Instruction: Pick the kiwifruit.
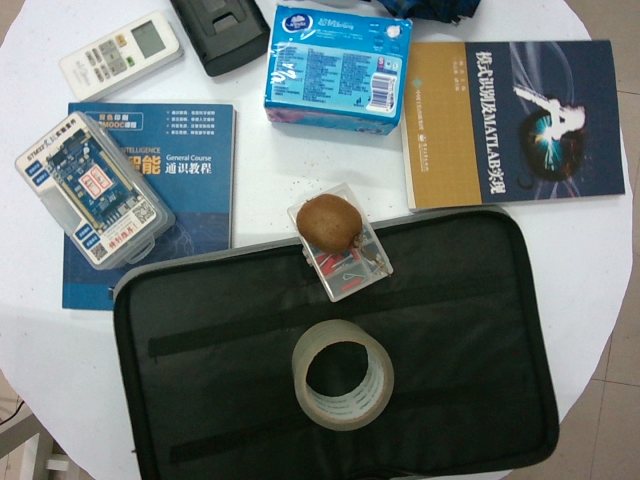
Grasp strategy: vertical